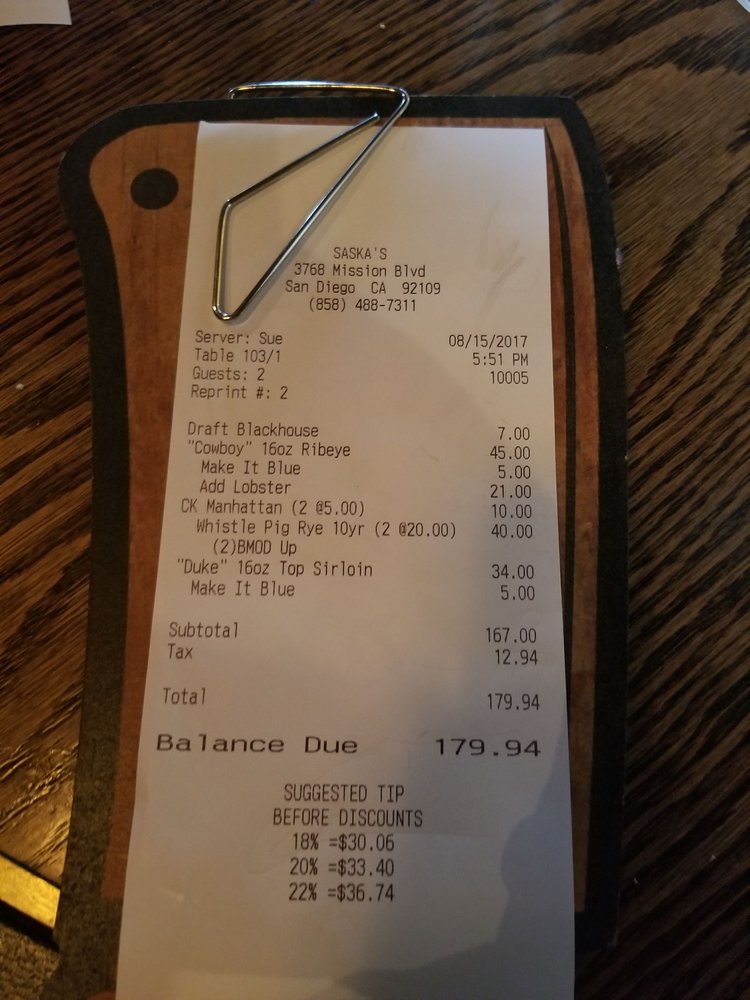
gt_parse: date: 08/15/2017
criticals: name: Balance Due
price: 179.94
store: SASKA'S
tell: (858) 488-7311